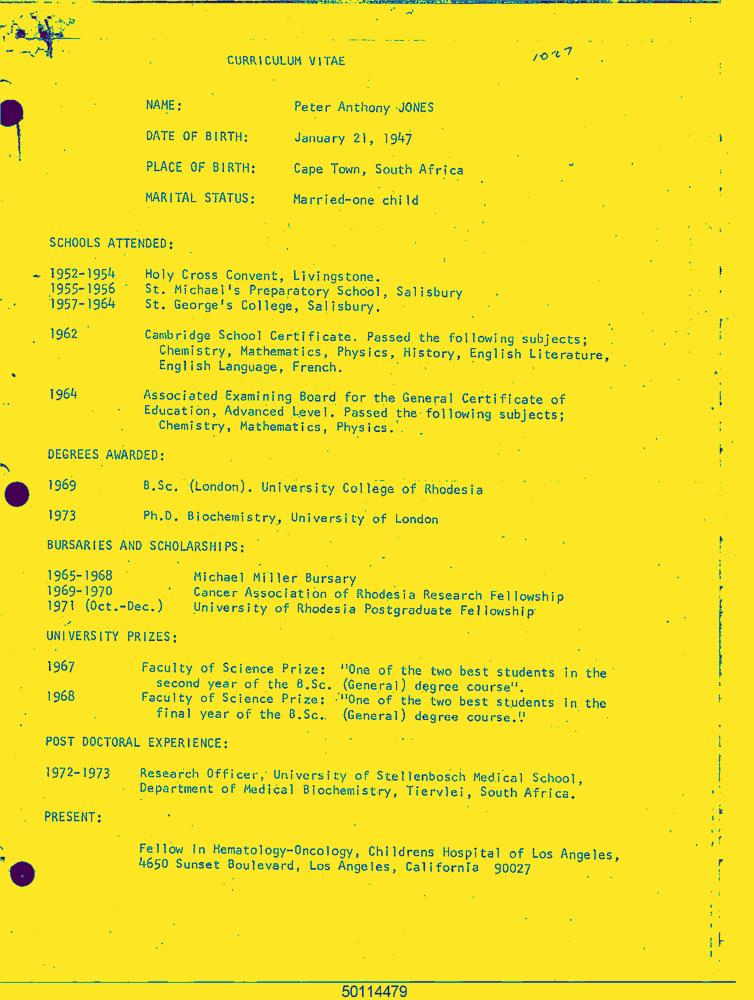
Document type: Resume-Doc